Patient: Male, age 83
An 83-year-old man presented to our department with one-day history of increasingly severe, continuous lower abdominal pain, without hyperpirexia, nausea or vomit. At this time, an increasing but still limited number of newly diagnosed COVID-19 patients were admitted on another floor of the same hospital. Patient's comorbidities included chronic obstructive pulmonary disease (COPD), arterial hypertension chronic and ischemic heart disease, previously treated by coronary angioplasty. At physical examination, the patient was eupnoic, blood pressure was 140/85 mmHg and heart rate 100 beats/minute, the abdomen was bloated and presented diffuse rebound tenderness. Blood tests showed hyperleucocytosis (WBC count: 20 x 103/muL) with neutrophilia (90%), and increased CRP (264 mg/L), without any other relevant alteration. Abdominal CT-scan showed free air, liquid collections, and severe inflammatory thickening of the sigmoid colon, presenting multiple diverticula (Fig. 1).
Laparotomy confirmed acute sigmoiditis associated with diffuse purulent peritonitis, and Hartmann's procedure (sigmoid resection and descending colon terminal stoma) was carried out. An otherwise uneventful postoperative course (first flatus on postoperative day (POD) 3, solid food resumption on POD 4, was marked by a persistent hyperleukocytosis, as WBC count ranged between 17 x 103/muL and 20 x 103/muL through POD 8, despite antibiotic therapy (piperacillin/tazobactam and metronidazole).
On POD 8 afternoon, the patient suddenly presented dry cough, sore throat, dyspnea and hyperpirexia (temperature: 38.5  C) and hypoxemia (SaO2: 88-90%) under ambient air. As he was transferred to the ICU for ongoing acute respiratory failure, further imaging examinations were planned for the differential diagnosis, being lobar pneumonitis and/or COPD exacerbation the most likely etiologies suspected. Later that day, the patient reported that his 70-year-old partner, one week before (on patient's POD 2), presented cough and mild hyperpyrexia (T: 37.8  C), was admitted to another hospital and underwent oropharyngeal swab, which later (on POD 7) resulted positive for SARS-CoV-2. Our patient's oropharyngeal swab, by real-time reverse-transcriptase-polymerase-chain-reaction (rRT-PCR), was then collected in accordance with WHO guidelines for the management of the current COVID-19 outbreak. A high-resolution computed tomography (HRCT) scan identified extensive bilateral unusual interstitial pneumonitis (Fig. 2). Owing to rapidly deteriorating respiratory function, on POD 9, the patient underwent intubation and mechanical ventilation, initially in supine position and later in prone position. On POD 10, oropharyngeal swab test resulted positive for SARS-CoV-2. Few hours later, the patient died by respiratory failure refractory to any treatment.
Shortly after SARS-CoV-2 infection was suspected, on POD 9, a retrospective investigation of patient's person-to-person contacts with medical and non-medical personnel was undertaken, in order to identify any possible further contagion. Three days after patient's death, patient's partner died by COVID-19-related respiratory failure, too. One week later, the oropharyngeal swab test of two members of our team resulted positive and three negative; the results of five more are expected.
Keywords: covid-19, emergency surgery, fatal outcome, pandemic outbreak, sars cov-2
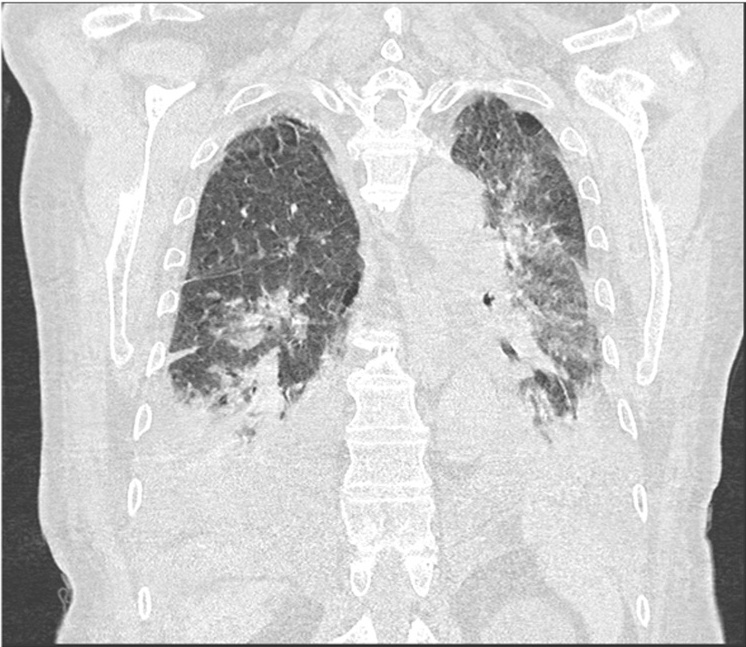
Image caption: High-resolution computed tomography scan of lung showing extensive bilateral interstitial pneumonitis.